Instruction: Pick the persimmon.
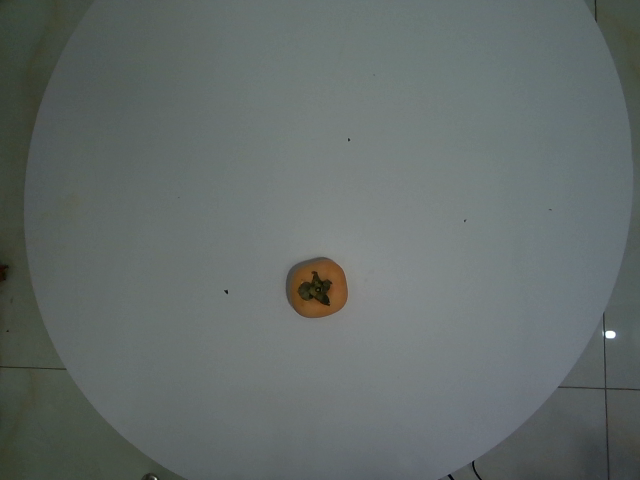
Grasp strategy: vertical